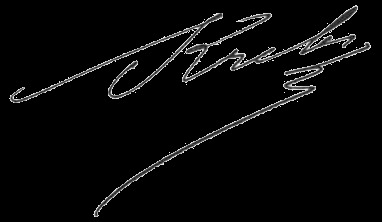
Signature of: arthur constantin krebs